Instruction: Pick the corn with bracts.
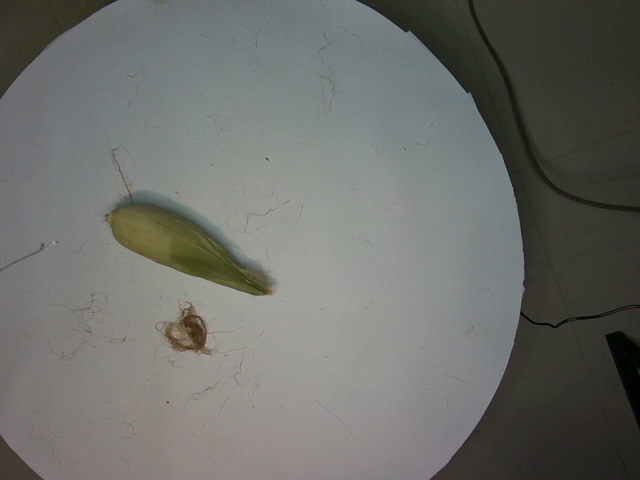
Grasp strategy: vertical